Question: What is the main concern?
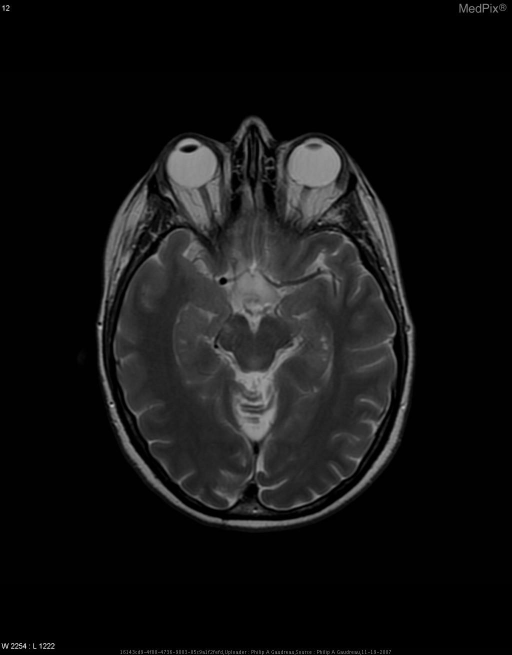
Answer: The findings suggest Increased signal intensity and widening of the optic nerves as they track posteriorly.
There is a well circumscribed 1.5X1cm mass of high signal intensity located at the location of the optic chiasm.  The lesion is suprasellar.. < li > Well circumscribed, high signal intensity mass about 1.5x1cm at the location of the optic chiasm. The patient might have a history of The patient presented with a history of slowly progressive decreased visual acuity..